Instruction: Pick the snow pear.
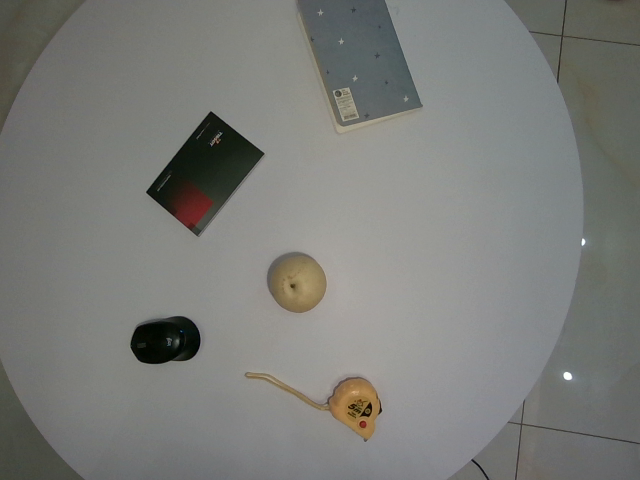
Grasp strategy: vertical